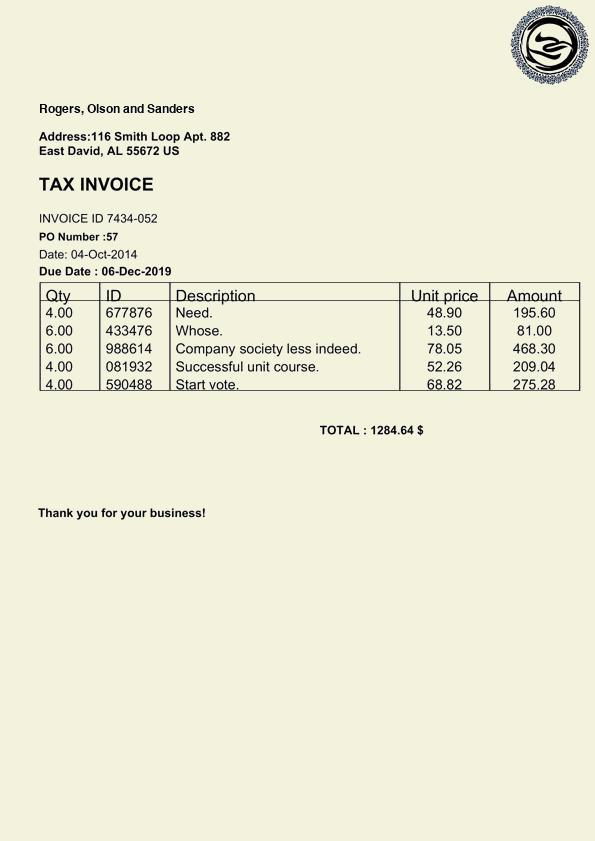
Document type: Invoice